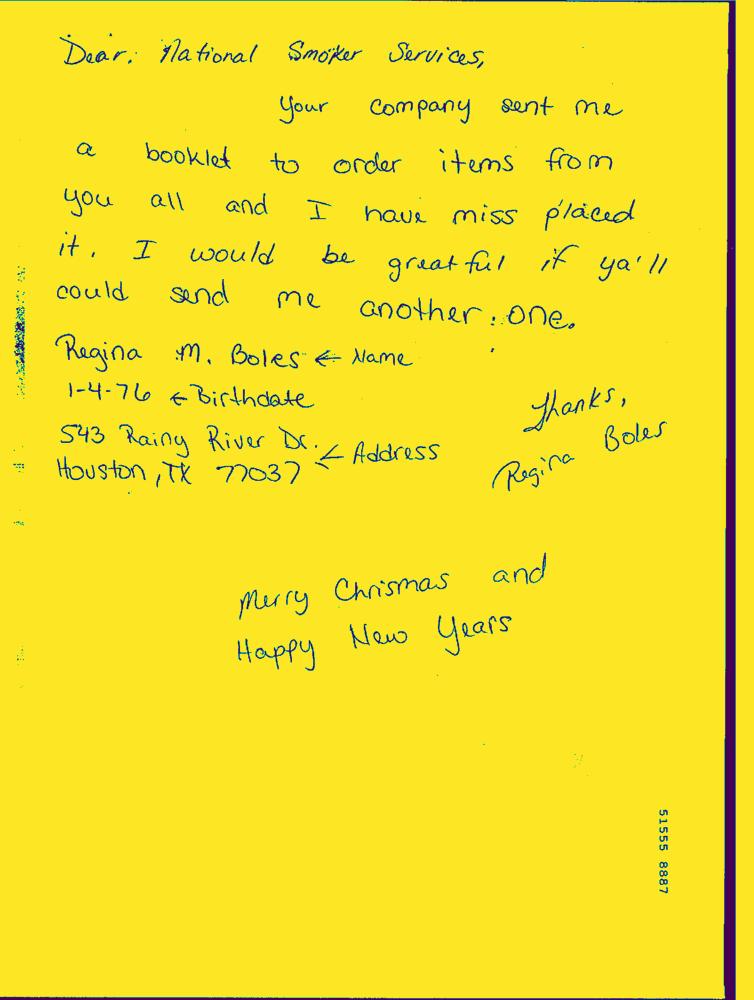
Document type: Hand-Written